Patient: Male, age 58
A 58-year-old male patient complained abdominal discomfort for 2 months. He went to his local hospital and was diagnosed with HCC and Barcelona Clinic Liver Cancer (BCLC) stage C in March 2020. Then, transcatheter arterial chemoembolization (TACE) was performed.
In order to seek further diagnosis and treatment, he went to our hospital and was admitted in April 2020. He had a history of hepatitis B. On admission, physical examination showed tenderness over the right upper region area with a 5 cm palpable abdominal mass below the xiphoid process. Laboratory data were recorded as follows: alanine aminotransferase (ALT): 36 IU/L, aspartate transaminase (AST): 81 IU/L, albumin (ALB): 22.7 g/L, total bilirubin (TBIL): 9.7 mumol/L, prothrombin time (PT): 11.5 s, and HBV-DNA: 6.83 x 102 IU/ml. Among the tumor markers, alpha fetoprotein (AFP) was significantly elevated (1,649.0 mug/L), carbohydrate antigen 125 (CA125) was sightly increased (113.0 kU/L), and carcinoembryonic antigen (CEA) and carbohydrate antigen 199 (CA199) were normal. The cirrhosis was classified as Child-Pugh 7 and ALBI grade 3. The enhanced CT revealed small nodules in the middle and lower lobes of the lungs that were considered lung metastases, the tumor in the left lobe of the liver was considered HCC with multiple metastases in the right lobe of the liver, and tumor thrombosis was present in the left portal vein (Figure 1). The magnetic resonance imaging (MRI) showed the tumor in the left lobe of the liver with multiple metastases in the right lobe of the liver, and with tumor thrombosis in the left portal vein (Figure 2).
1. After MDT discussion, HCC with BCLC stage C and portal vein tumor thrombus (PVTT) classified VP3 and Cheng's type II was diagnosed, and we believe that radical surgical resection was impossible due to the low residual liver volume and lung metastases. He finally received conversion therapy. The procedure details are as follows: The patient received two cycles of transcatheter arterial embolization (TAE), hepatic arterial infusion chemotherapy (HAIC-Folfox) (the HAIC scheme was as follows: We selectively placed a microcatheter into the feeding arteries of the tumor. Then, the microcatheter was connected to the artery infusion pump to perform the following treatment: Day 1: oxaliplatin 85 mg/m2, leucovorin 400 mg/m2, and 5-fluorouracil 400 mg/m2 via intra-arterial infusion; day 2-3: 5-fluorouracil 2,400 mg/m2 via continuous intra-arterial infusion. After HAIC was completed, the catheter was removed, and compression was performed to achieve hemostasis. The patient was treated every 3 weeks), sorafenib (at a dose of 400 mg twice daily), and camrelizumab (200 mg intravenously every 3 weeks). At the end of HAIC treatment, we were disappointed to find that the tumor had rapidly progressed based on the modified Response Evaluation Criteria in Solid Tumors (mRECIST). Then, the patient received drug-eluting TACE (dTACE) once, sorafenib, and camrelizumab in July 2020. A month later, his liver function deteriorated (ALT: 33 IU/L, AST: 329 IU/L, ALB: 24.9 g/L, TBIL: 16.6 mumol/L, PT: 13.4 s, massive ascites), and the cirrhosis was classified as Child-Pugh 9 and ALBI grade 3. We had to interrupt TACE and only gave sorafenib and camrelizumab. Although he received systemic therapy, the tumors still rapidly progressed and we considered the possibility of tumor resistance. Among the tumor markers, AFP was significantly elevated (12,913.0 mug/L). Then, regorafenib (at a dose of 160 mg daily) was given. In September 2020, the patient received conventional TACE (cTACE) once, regorafenib, and camrelizumab. So far, he had received conversion therapy for half a year, and the treatment effect was not satisfactory. He returned to the local hospital to receive regorafenib every day and camrelizumab once every 3 weeks.
Until a year after his initial diagnosis, the patient found that the tumor and lung metastases had shrunk significantly in the local hospital. Then, he was admitted to our hospital again. On admission, physical examination showed no positive signs. Laboratory data were recorded as follows: ALT: 19 IU/L, AST: 27 IU/L, ALB: 34.2 g/L, TBIL: 8.4 mumol/L, and PT: 11.1 s. AFP was negative (8.1 mug/L). The cirrhosis was classified as Child-Pugh 5 and ALBI grade 2. The enhanced CT revealed there were multiple small nodules in both lungs, which were significantly reduced and shrunken compared to the previous CT. The tumor in the left lobe of the liver was significantly reduced, with local enhancement, and lipiodol deposition was seen. Multiple nodules in the right lobe of the liver had shrunk. And tumor thrombus had formed in the left and right branches of the portal vein (Figure 3). Based on these results, we judged that the patient had partial response (PR) and could be treated with radical surgery, according to the response evaluation in the mRECIST criteria. Then he received left hepatectomy, cholecystectomy, and portal vein incision and embolectomy. The pathological examination showed necrosis of a massive HCC with no tumor cells observed on the resection margins, and without metastasis in lymph nodes. The pathological diagnosis showed that the portal vein tumor thrombus had necrotic tissue (Figure 4). In the patient's postoperative maintenance therapy, the patient was given lenvatinib 8 mg orally once a day, and camrelizumab 200 mg intravenously once every 3 weeks. There was no clinical evidence of recurrence at 6 months after the resection. The AFP levels remained within the normal limits (Figure 5).
Keywords: camrelizumab, conversion therapy, hepatocellular carcinoma, operation, portal vein thrombosis (pvtt)
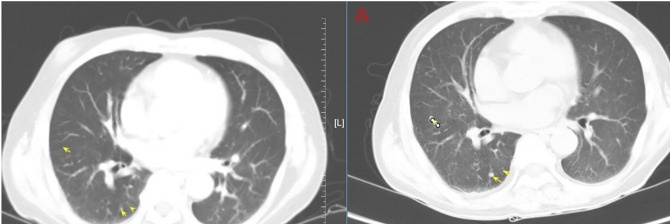
Image caption: Abdominal computed tomography (CT) shows the tumor in the left lobe of the liver considered to be HCC with multiple metastases in the right lobe of the liver, and with tumor thrombosis in the left portal vein and lung metastases. The huge tumor in the left lobe of the liver.